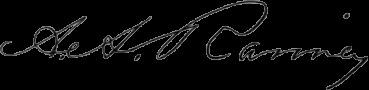
Signature of: ambrose ranney